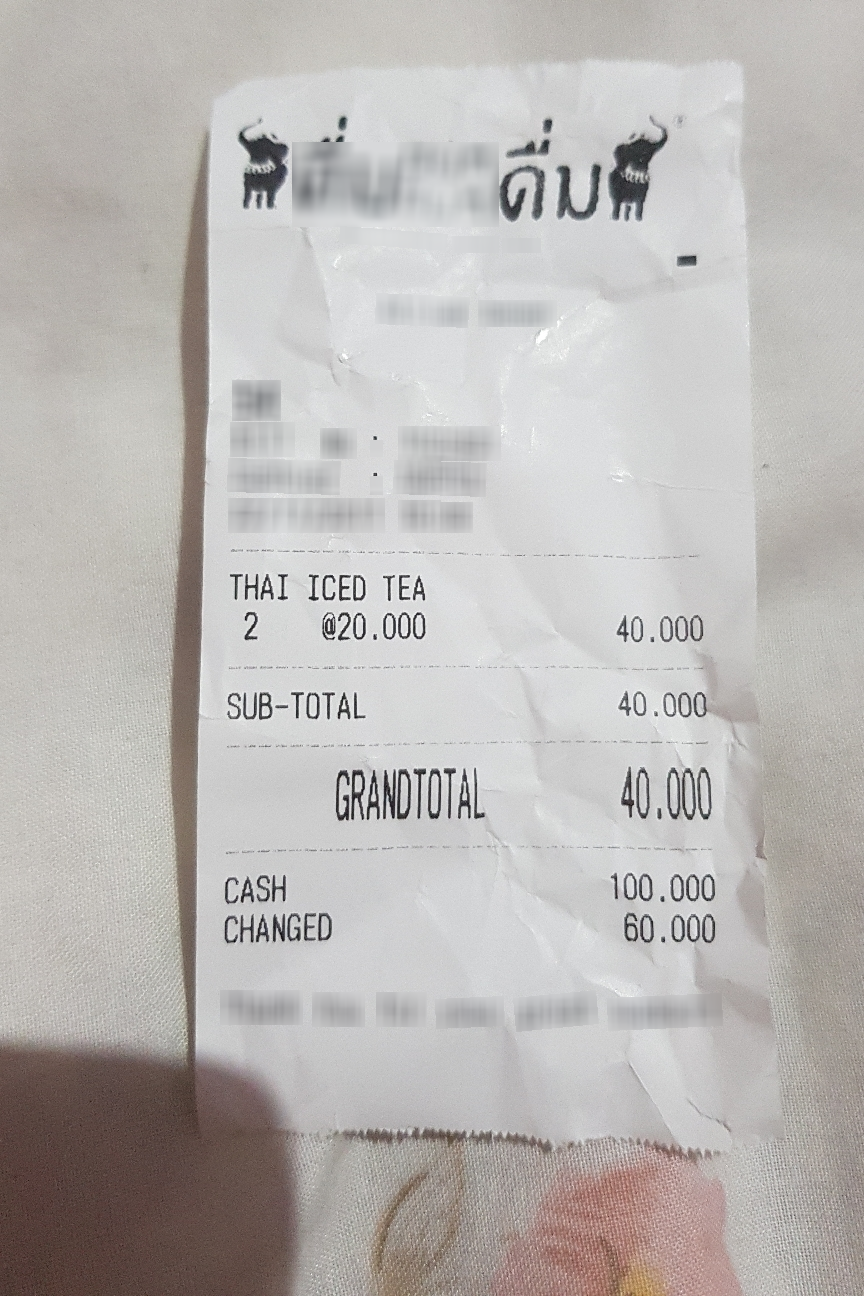
Receipt information:
subtotal: 40.000
total: 40.000
line_items: item_name: THAI ICED TEA
item_quantity: 2